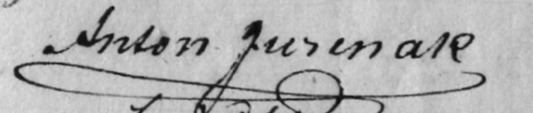
Signature of: anton jurenák